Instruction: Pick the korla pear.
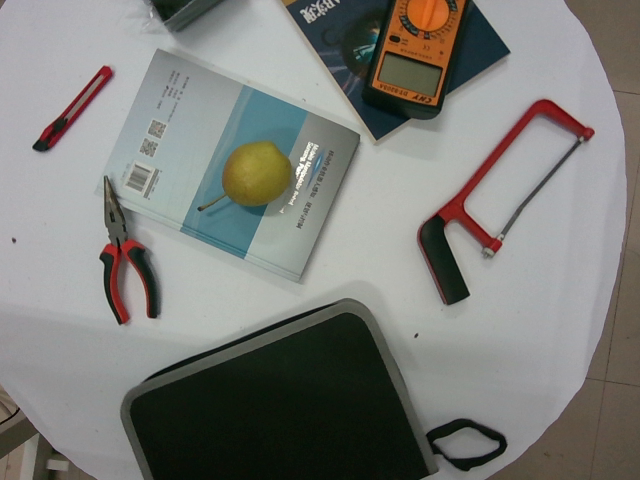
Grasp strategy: vertical